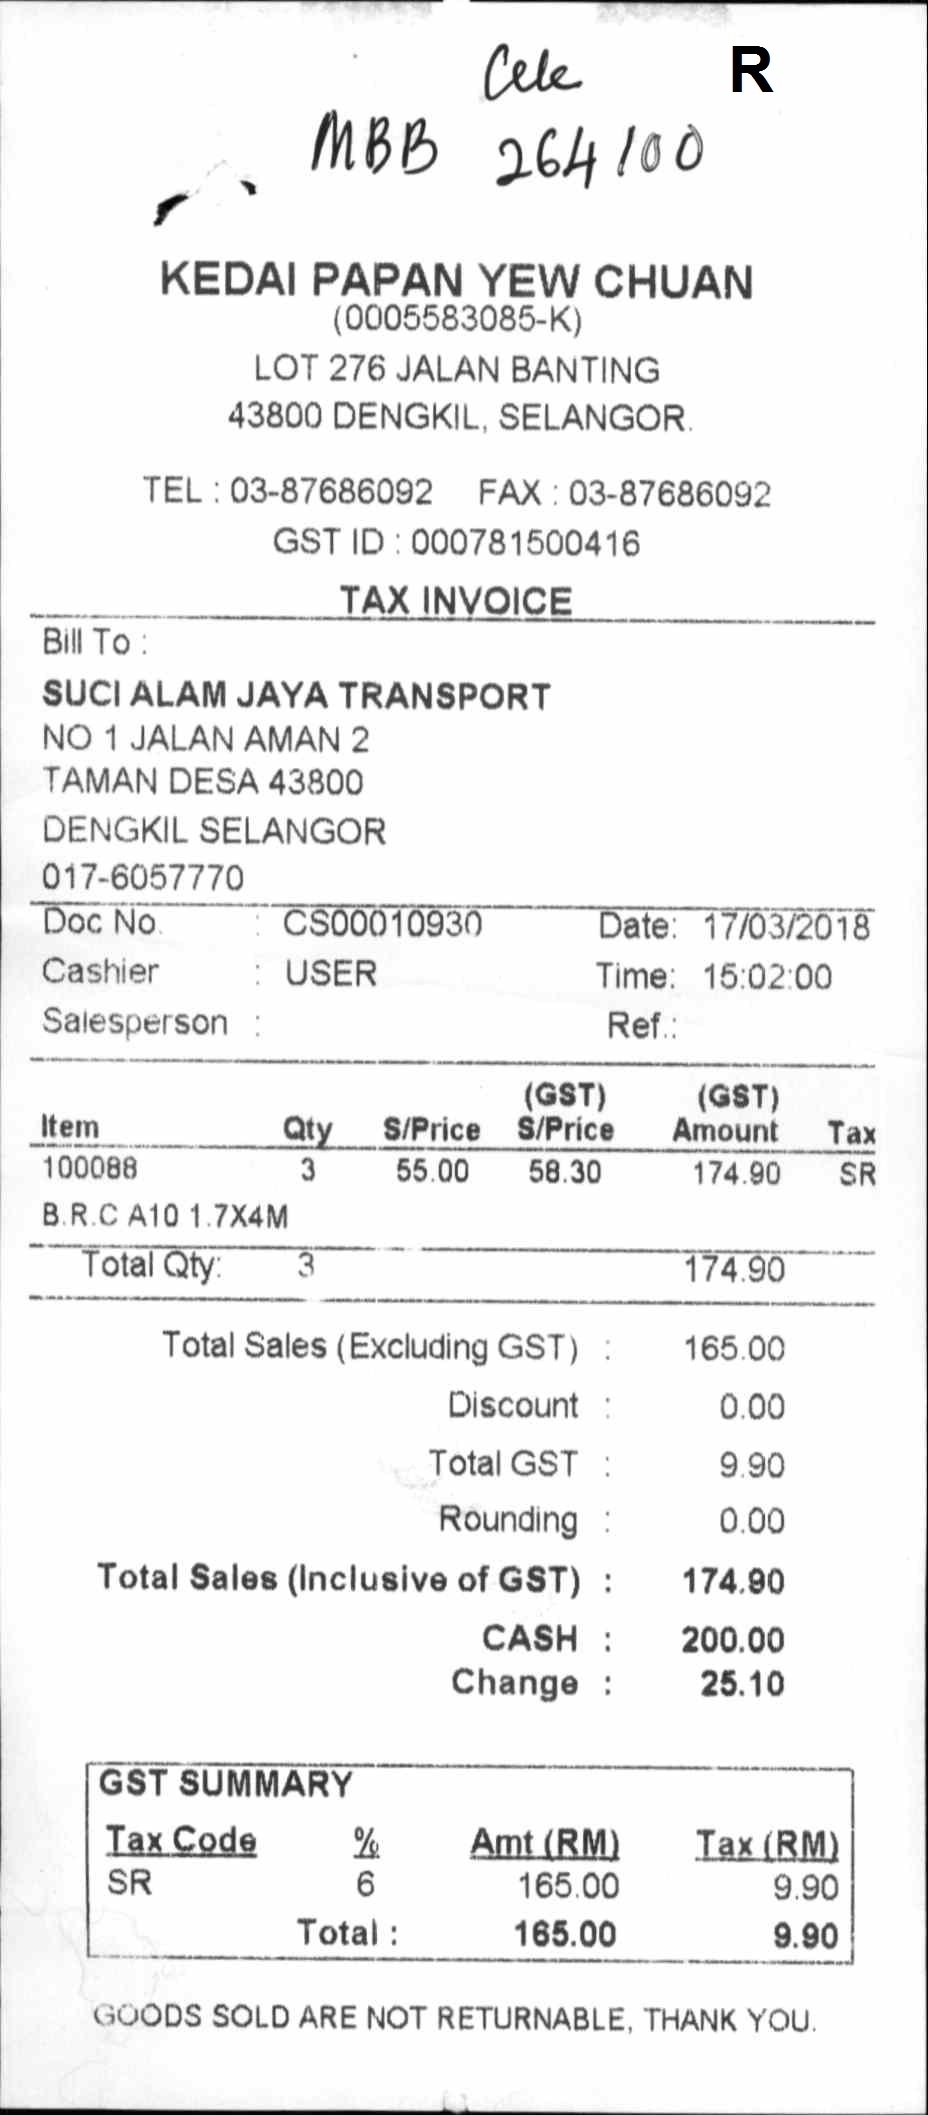
R
KEDAI PAPAN YEW CHUAN
(0005583085-K)
LOT 276 JALAN BANTING
43800 DENGKIL, SELANGOR.
TEL : 03-87686092
FAX : 03-87686092
GST ID : 000781500416
TAX INVOICE
BILL TO :
SUCI ALAM JAYA TRANSPORT
NO 1 JALAN AMAN 2
TAMAN DESA 43800
DENGKIL SELANGOR
017-6057770
DOC NO.
: CS00010930
DATE: 17/03/2018
CASHIER
: USER
TIME: 15:02:00
SALESPERSON :
REF. :
ITEM
QTY
S/PRICE
(GST)
(GST)
TAX
100088
3
55.00
58.30
174.90
SR
B.R.C A10 1.7X4M
TOTAL QTY:
3
174.90
TOTAL SALES (EXCLUDING GST) :
165.00
DISCOUNT :
0.00
TOTAL GST :
9.90
ROUNDING :
0.00
TOTAL SALES (INCLUSIVE OF GST) :
174.90
CASH :
200.00
CHANGE :
25.10
GST SUMMARY
TAX CODE
%
AMT (RM)
TAX (RM)
SR
6
165.00
9.90
TOTAL :
165.00
9.90
GOODS SOLD ARE NOT RETURNABLE, THANK YOU.